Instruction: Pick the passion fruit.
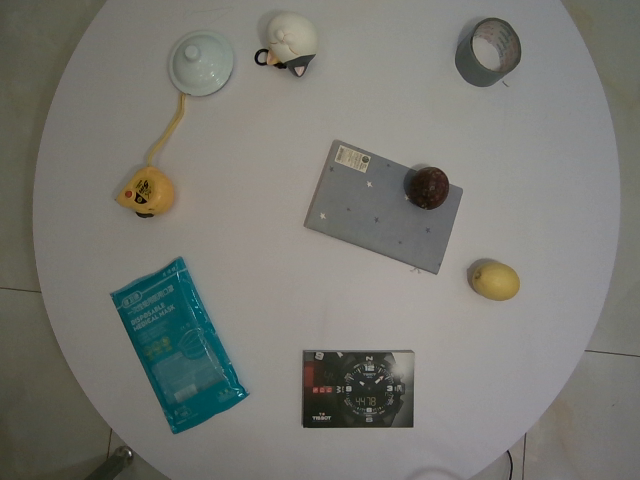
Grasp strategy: vertical